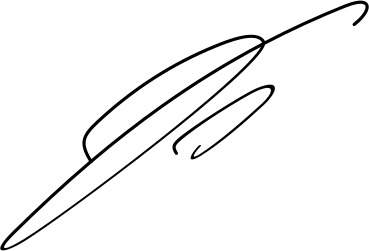
Signature of: damian gjiknuri